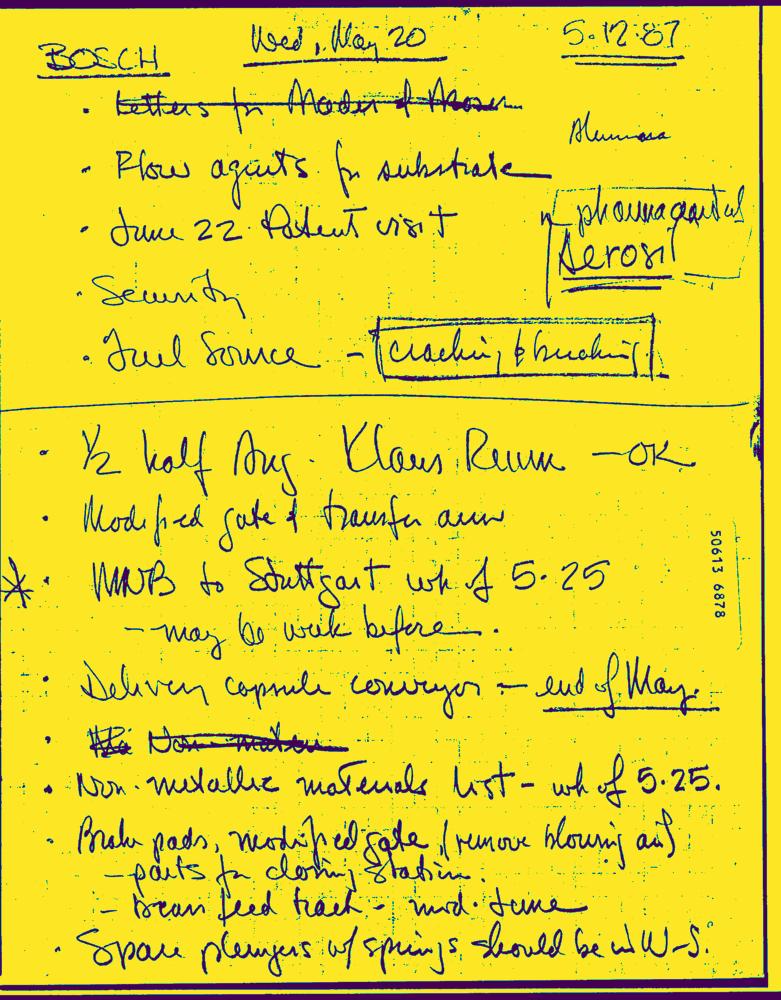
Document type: Hand-Written